Question: In what way does the history help explain the case?
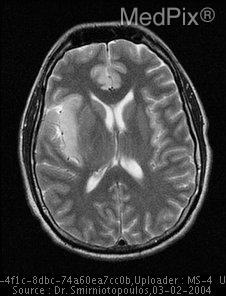
Answer: The patient's history of 34 yo man from Guantanamo Bay presents with confusion.  On day of presentation, he was discovered by roommates  to be confused and drooling,  oriented only to person.  Following treatment at ED in Cuba, he was evacuated stateside for further care. is key in understanding the case.